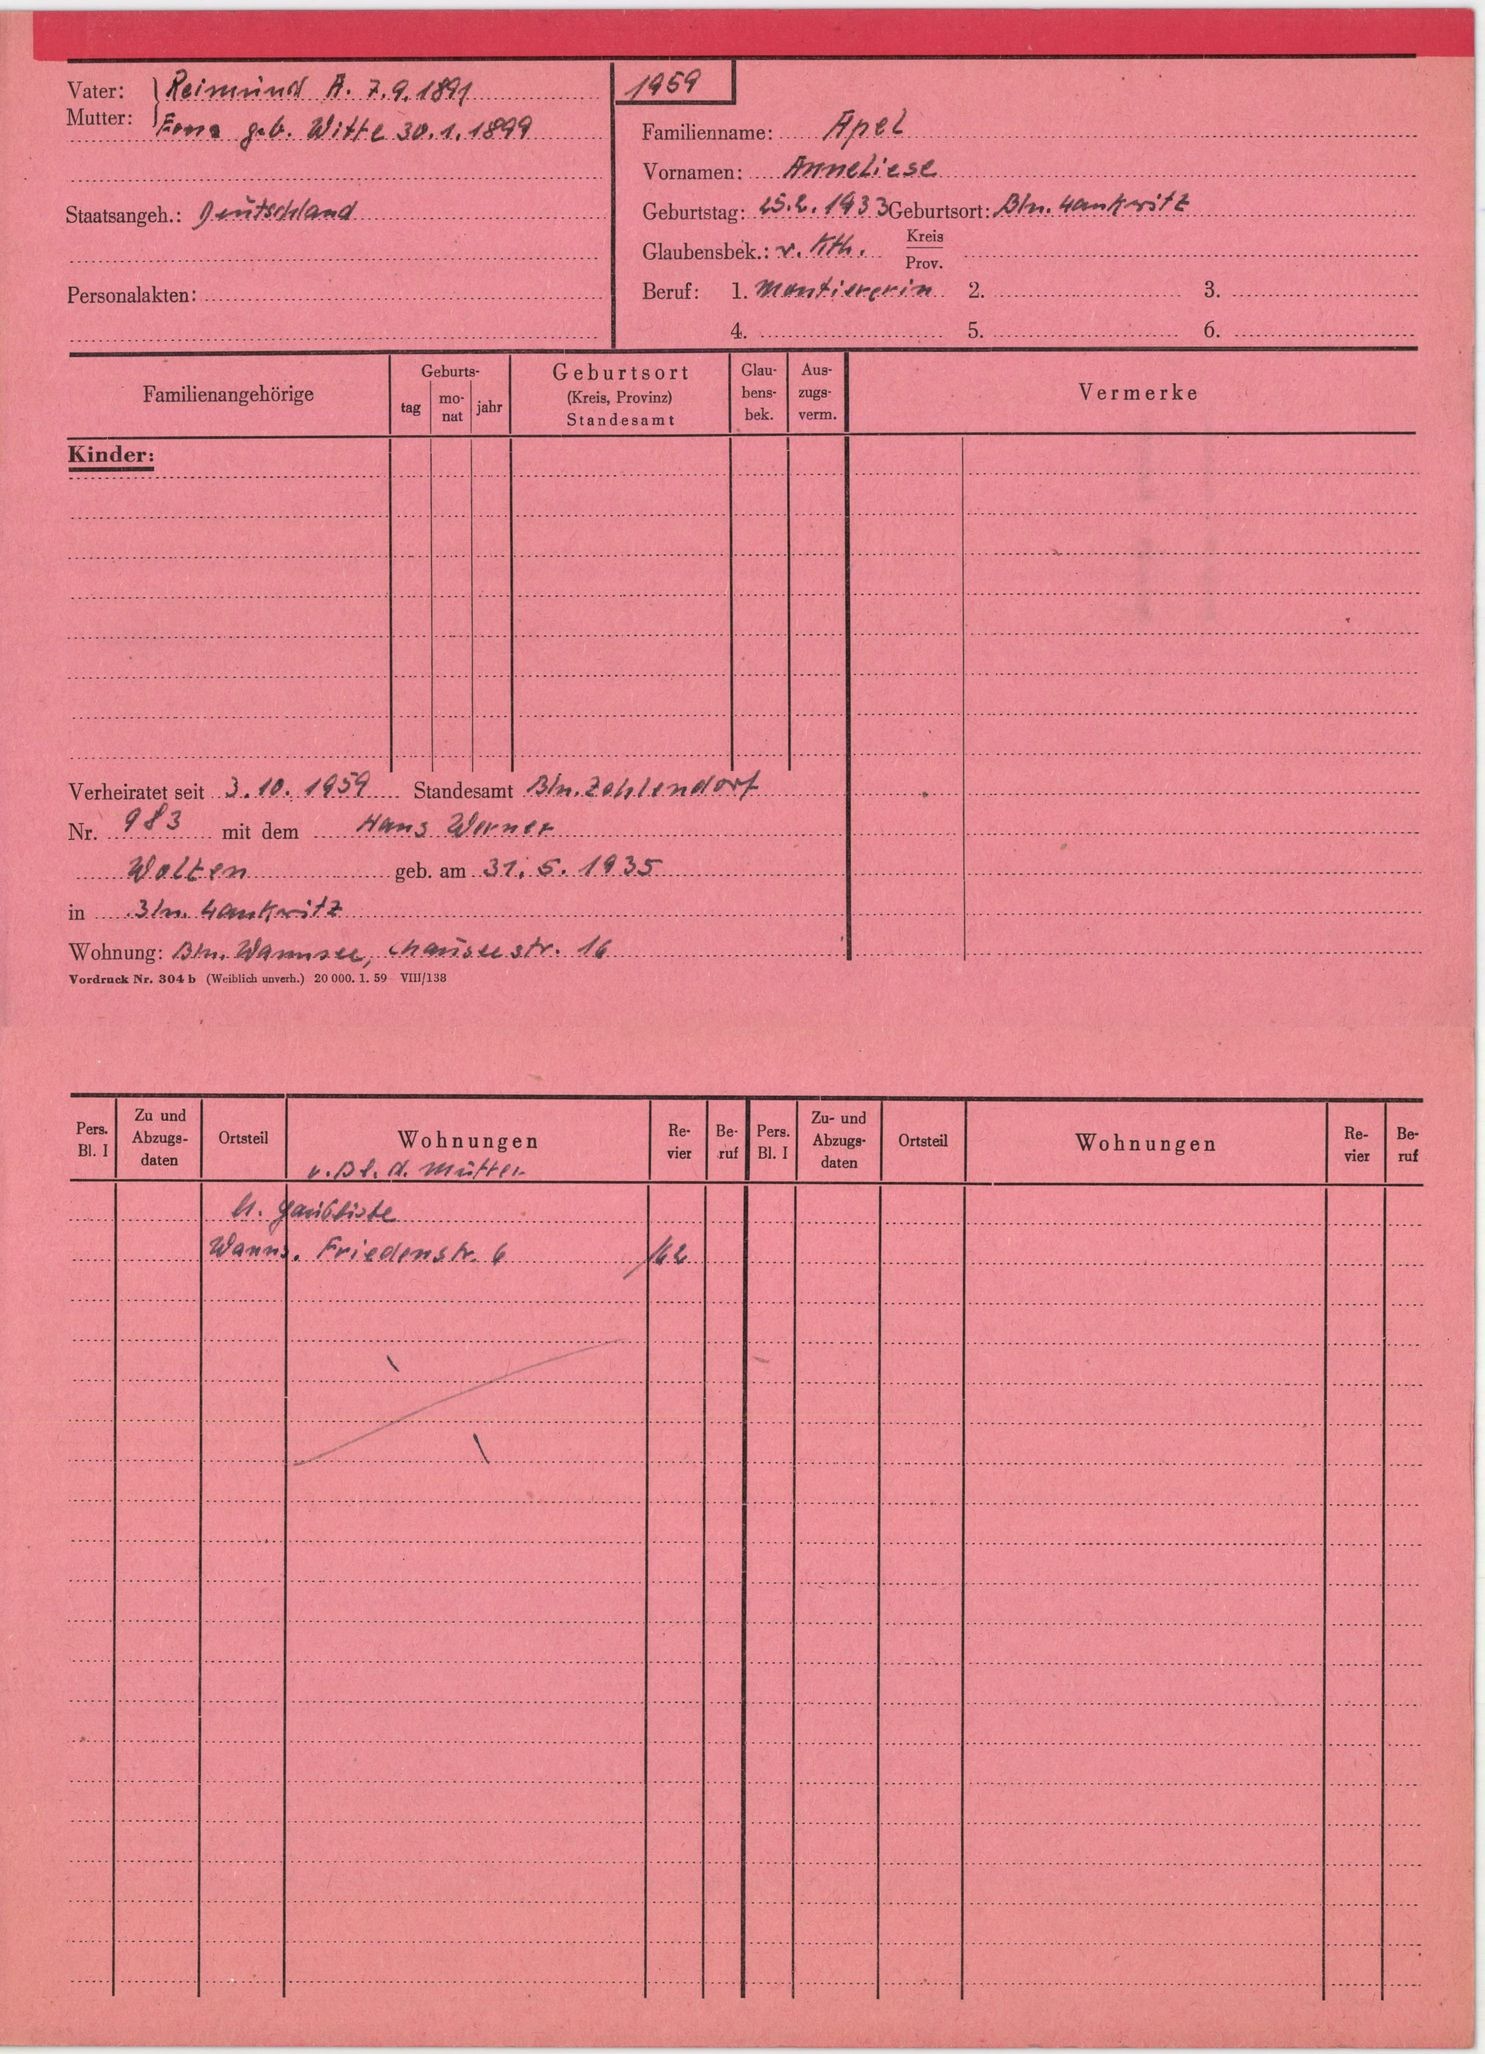
Apel